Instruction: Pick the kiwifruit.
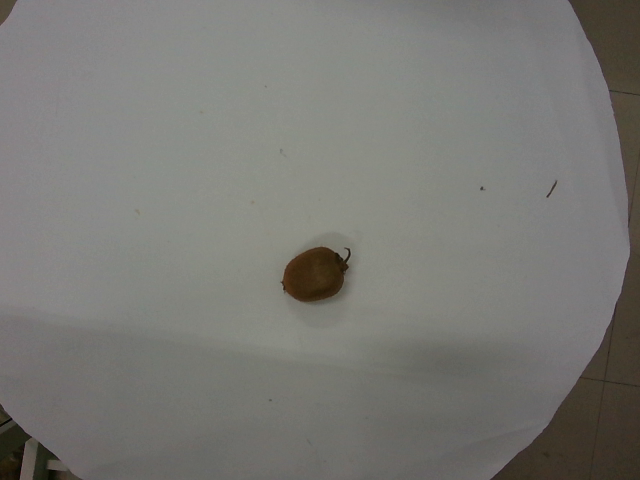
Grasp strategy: vertical